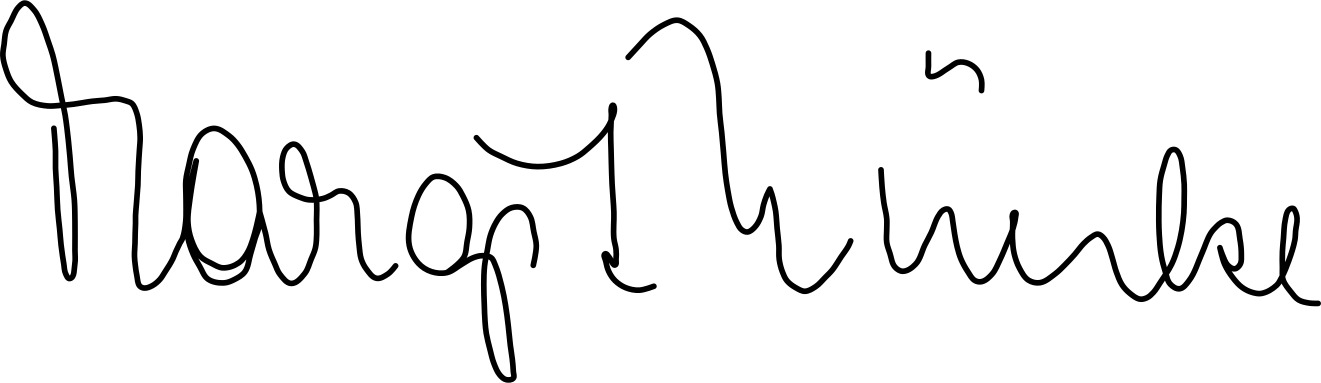
Signature of: margit nünke